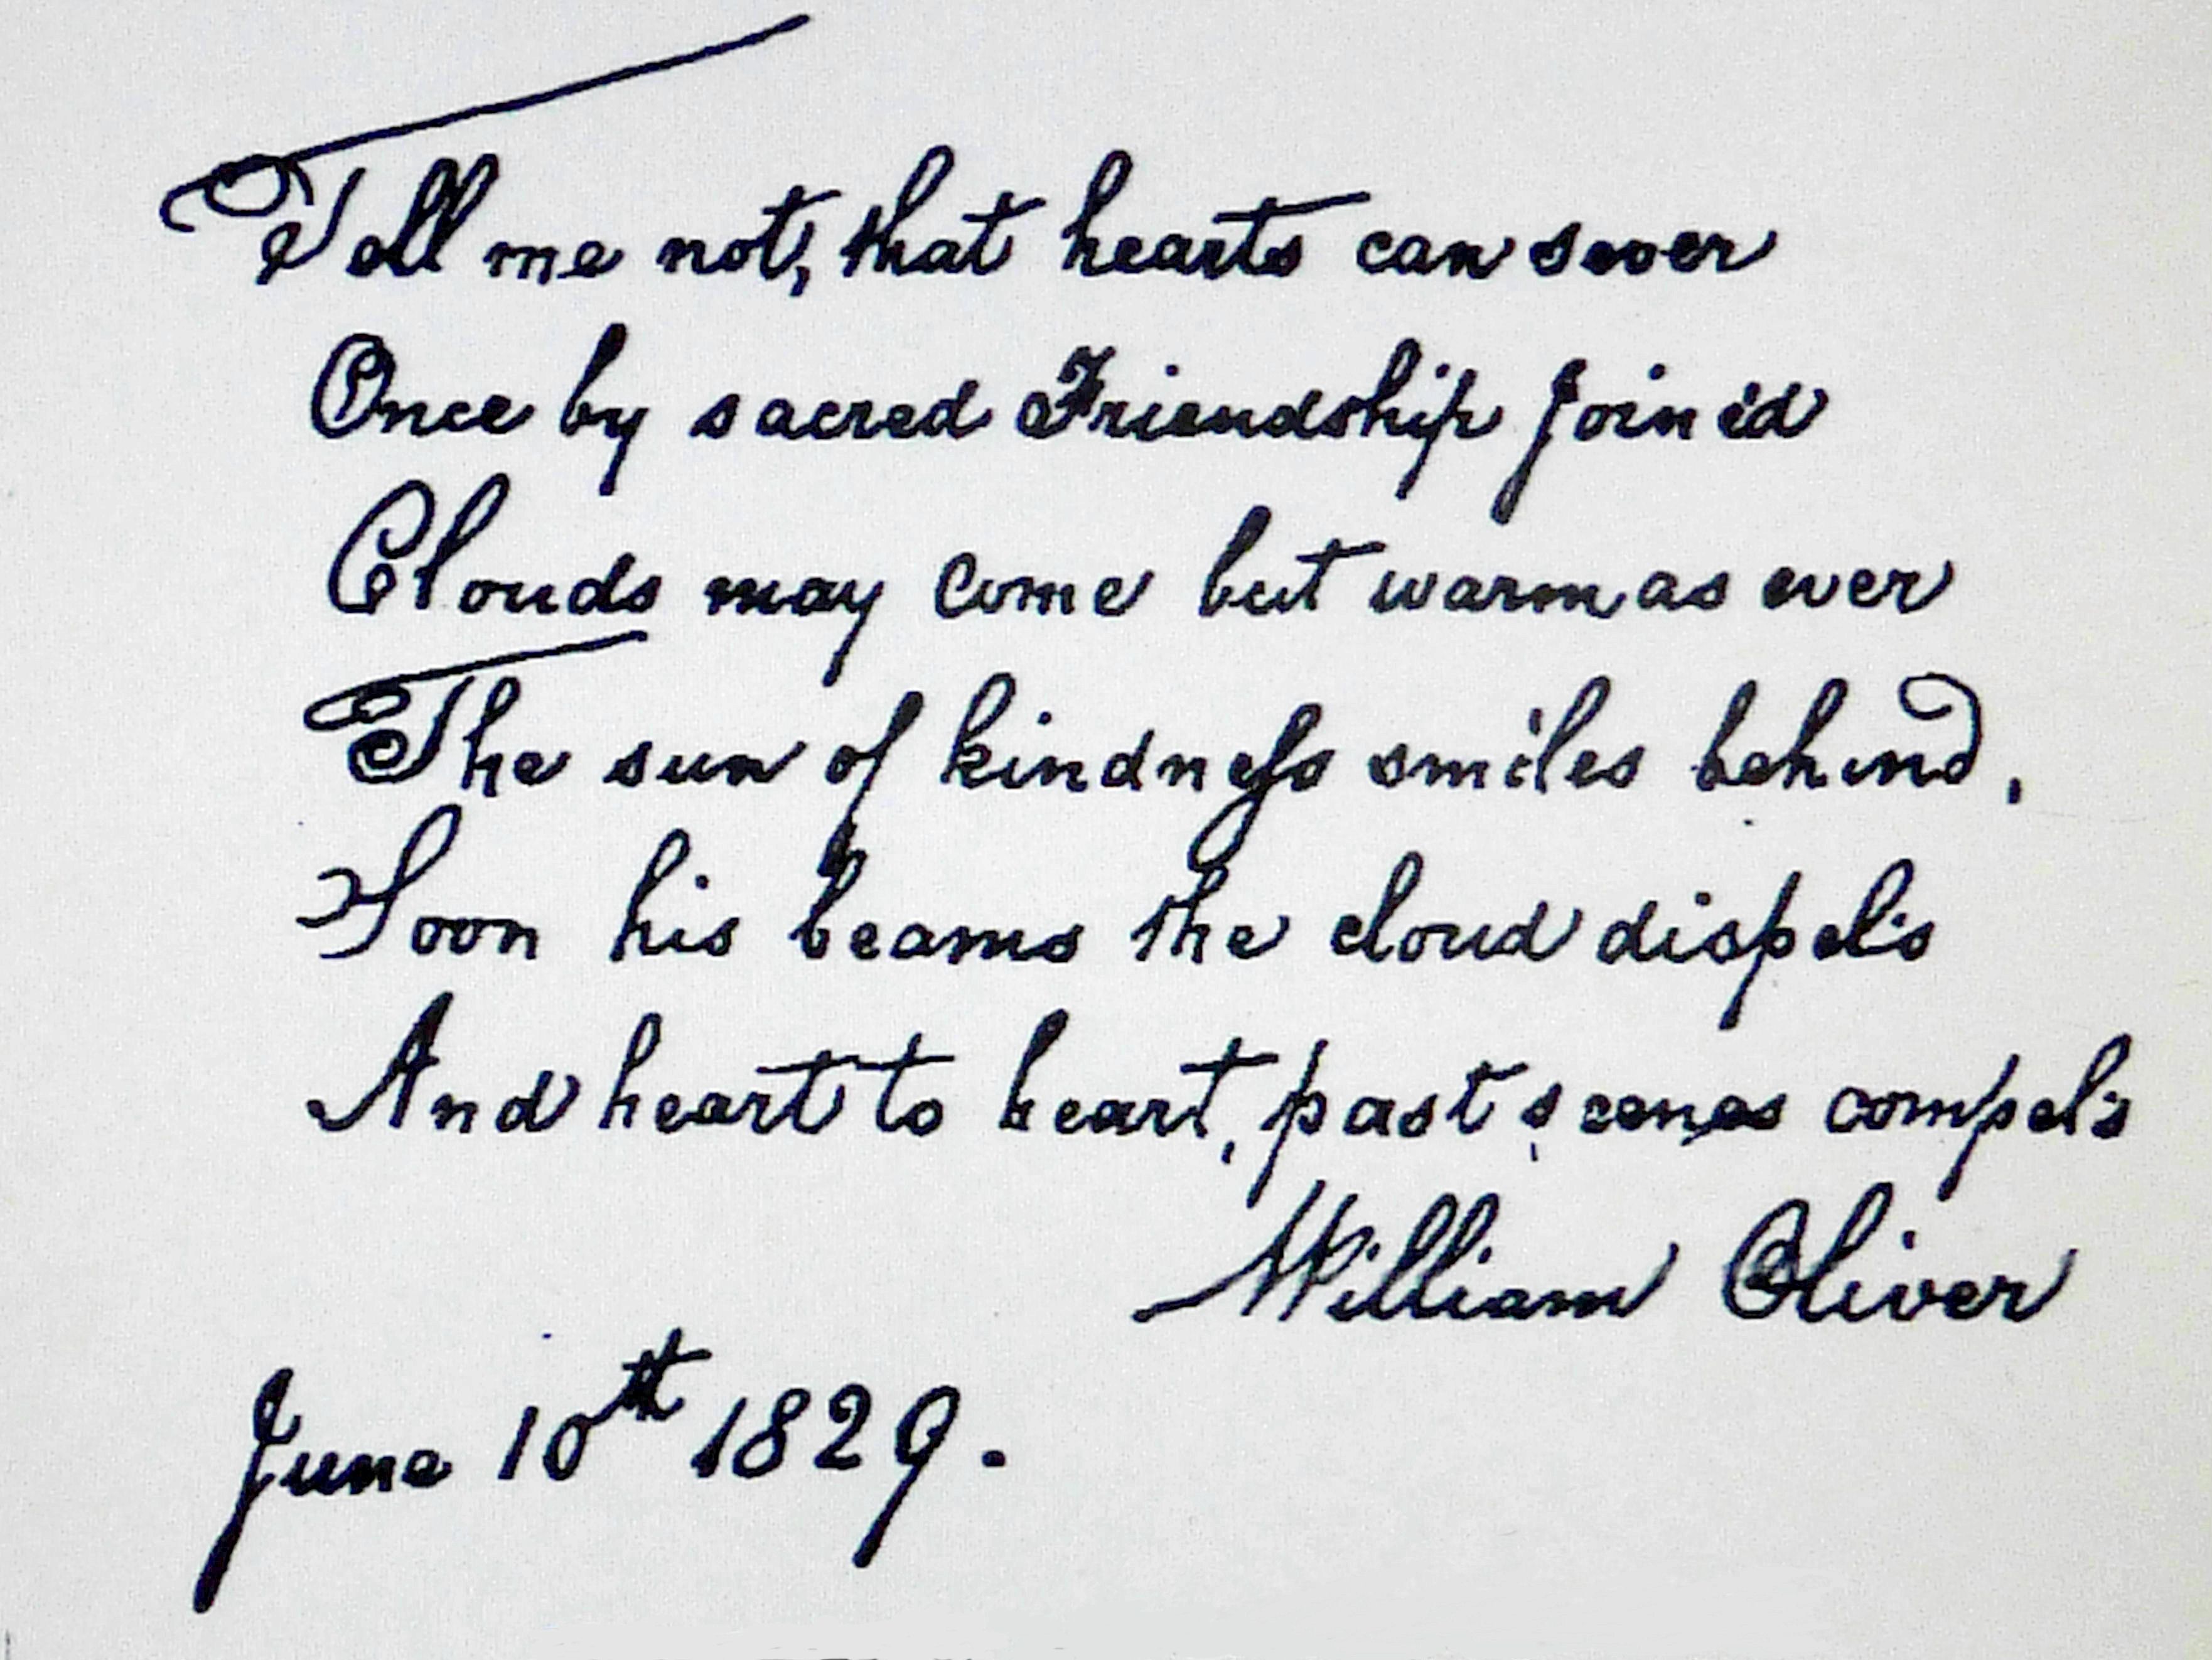
Signature of: william oliver